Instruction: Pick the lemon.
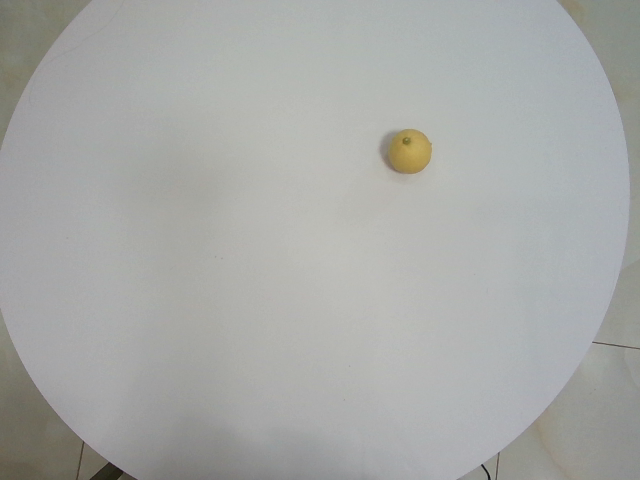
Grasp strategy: vertical